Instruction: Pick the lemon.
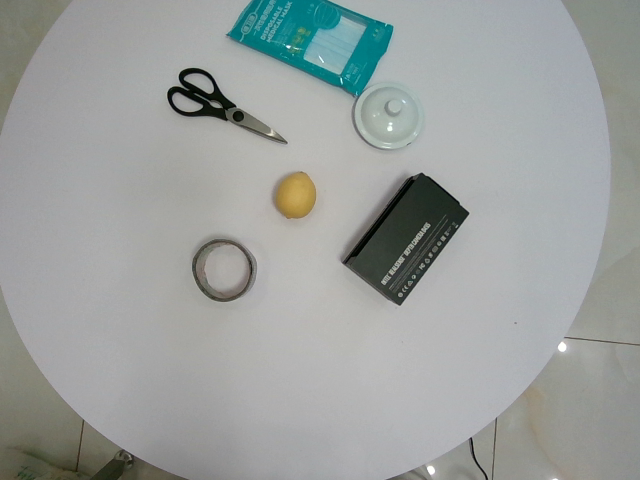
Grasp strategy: vertical